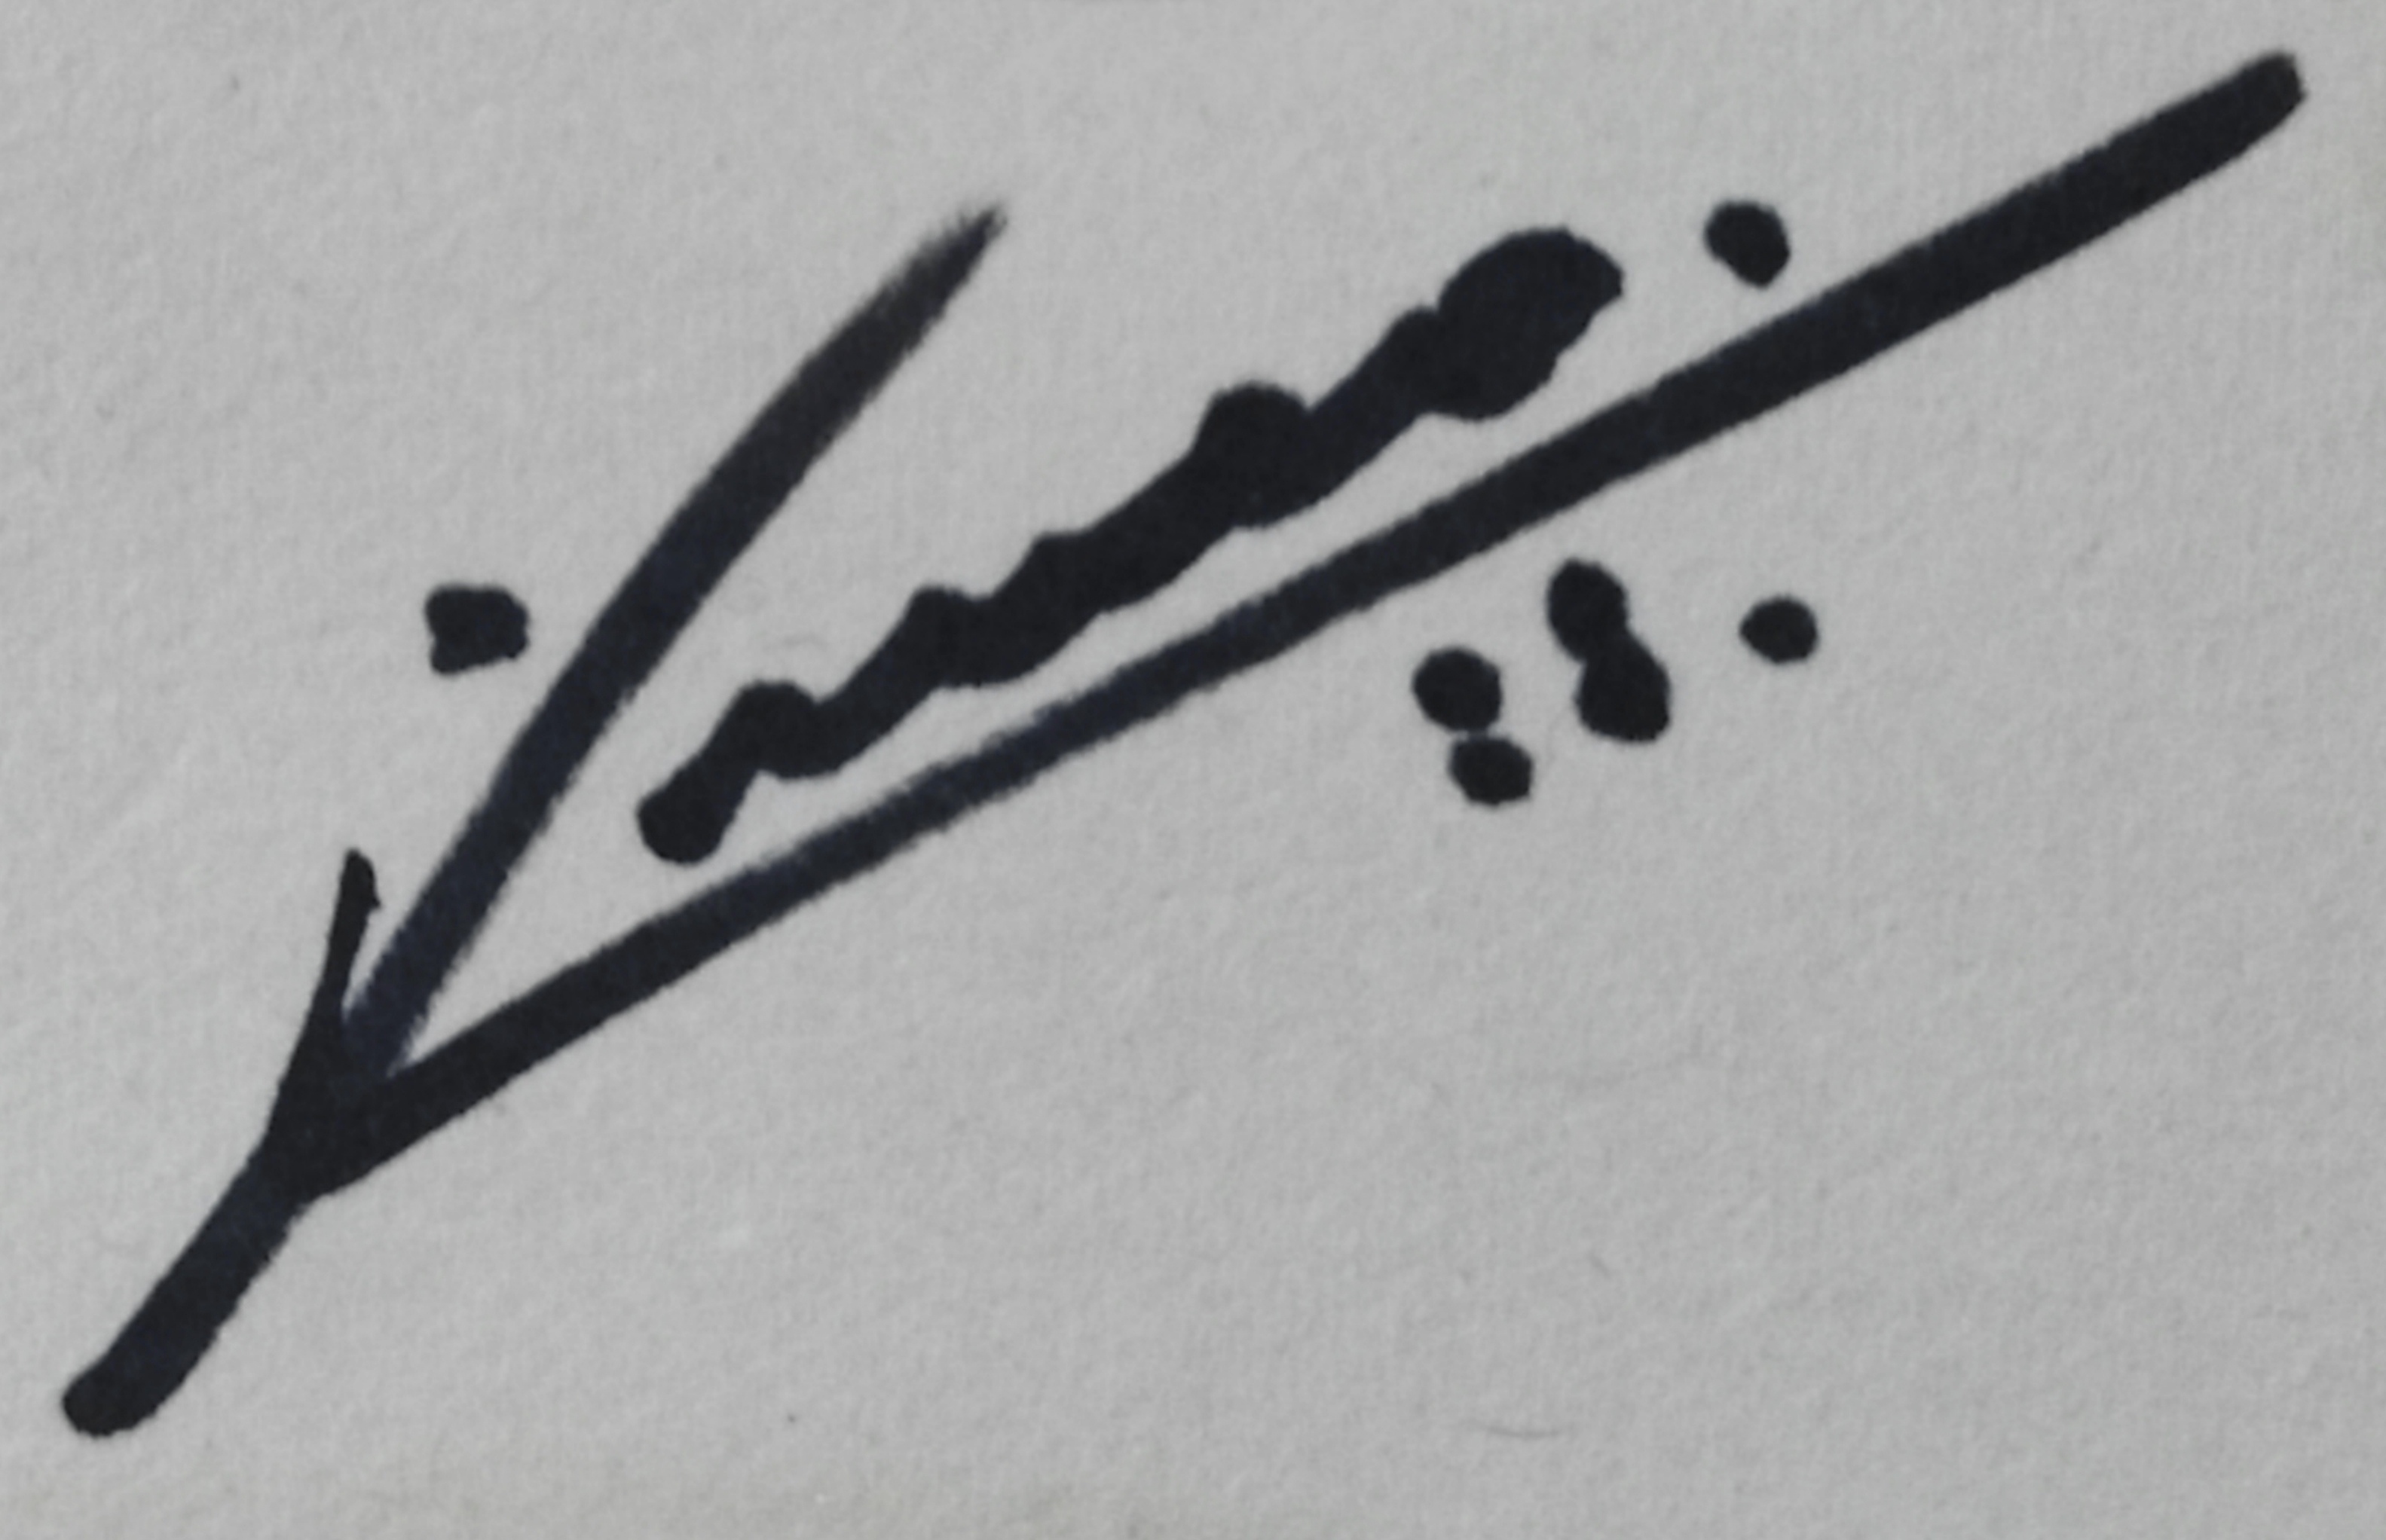
Signature of: q117706790